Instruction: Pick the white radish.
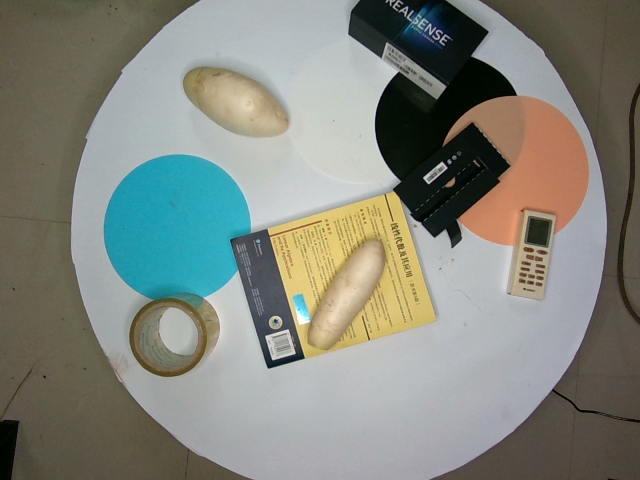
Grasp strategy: vertical